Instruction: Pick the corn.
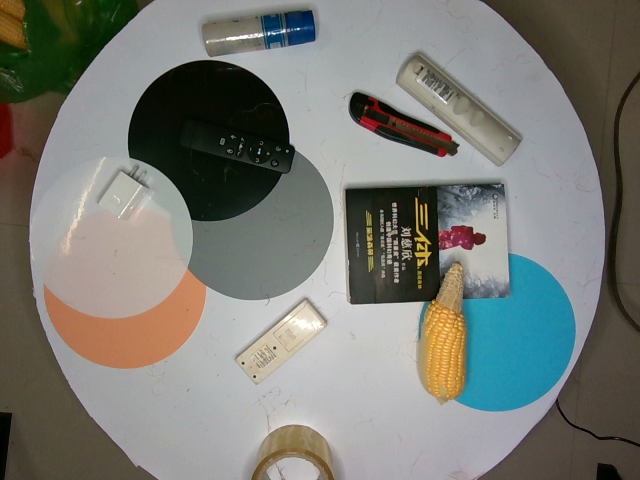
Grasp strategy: vertical